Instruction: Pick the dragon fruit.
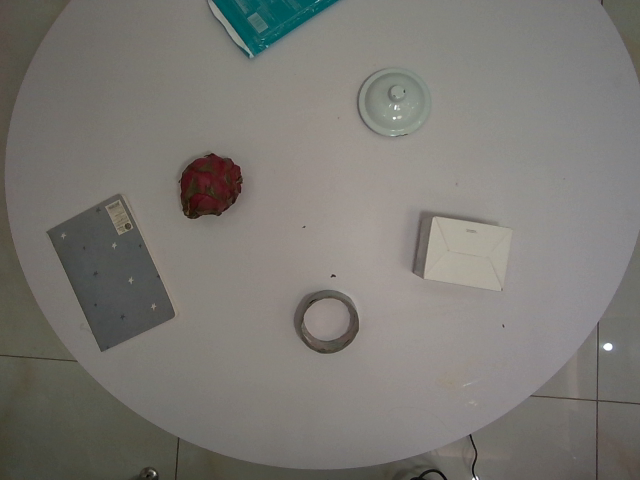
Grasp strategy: vertical